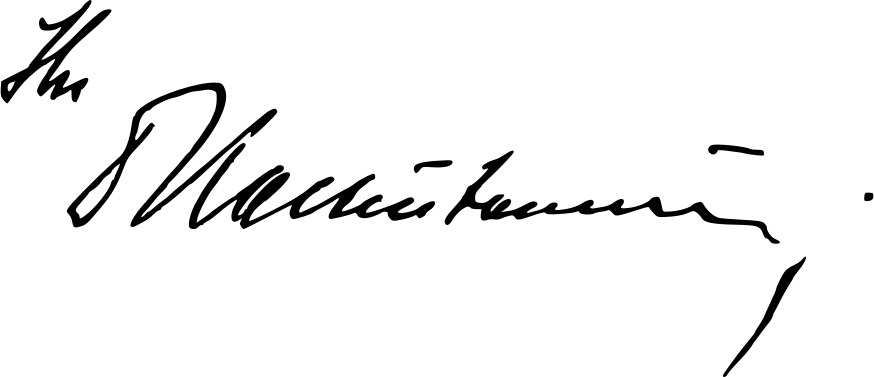
Signature of: ernst kaltenbrunner